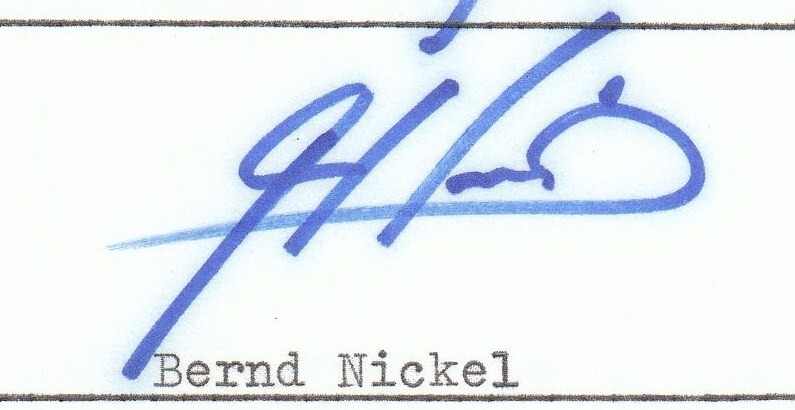
Signature of: bernd nickel